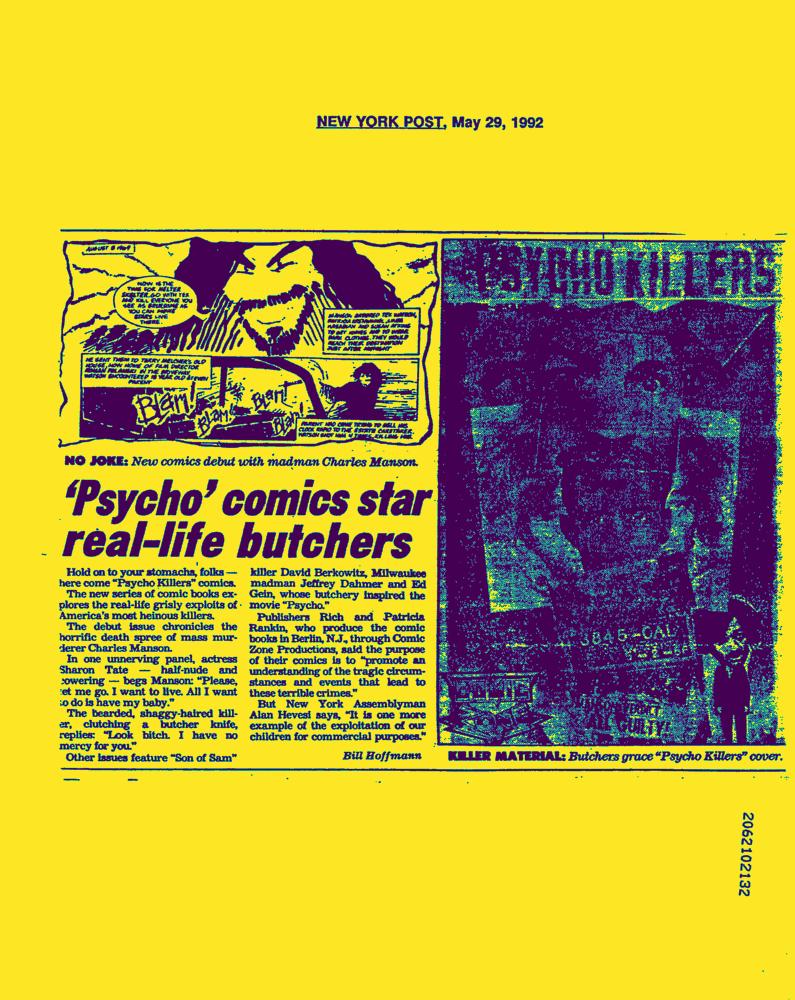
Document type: News-Article